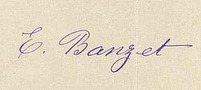
Signature of: émilie banzet